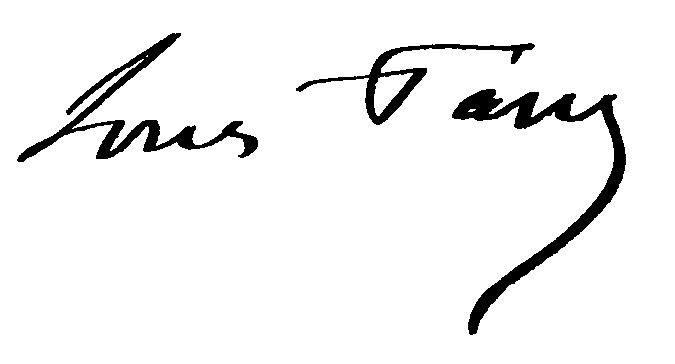
Signature of: louis passy